Question: What is the potential diagnosis?
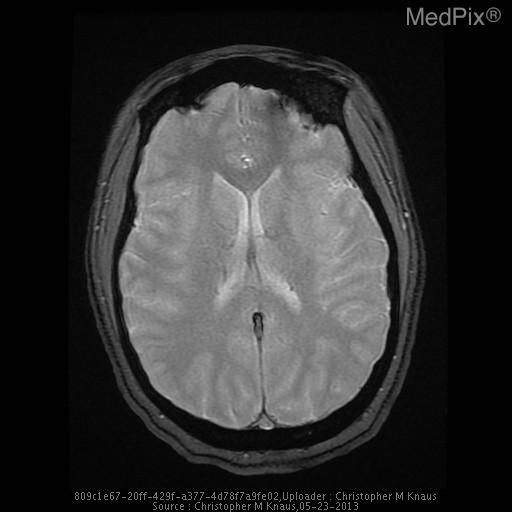
Answer: The possible diagnosis includes Venous sinus thrombosis
Severe dehydration
Polycythemia.